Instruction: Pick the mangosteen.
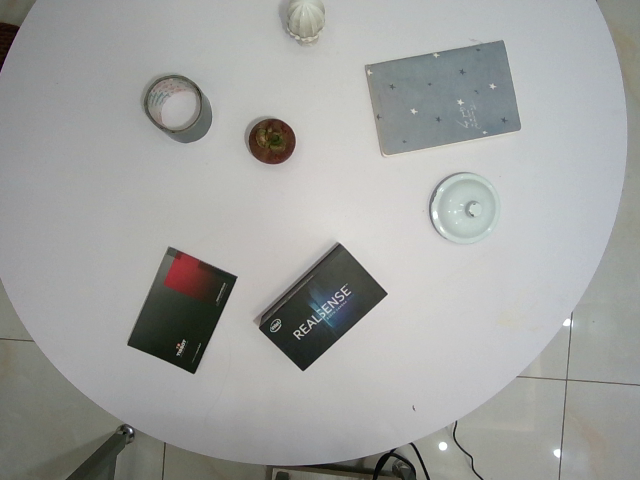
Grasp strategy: vertical